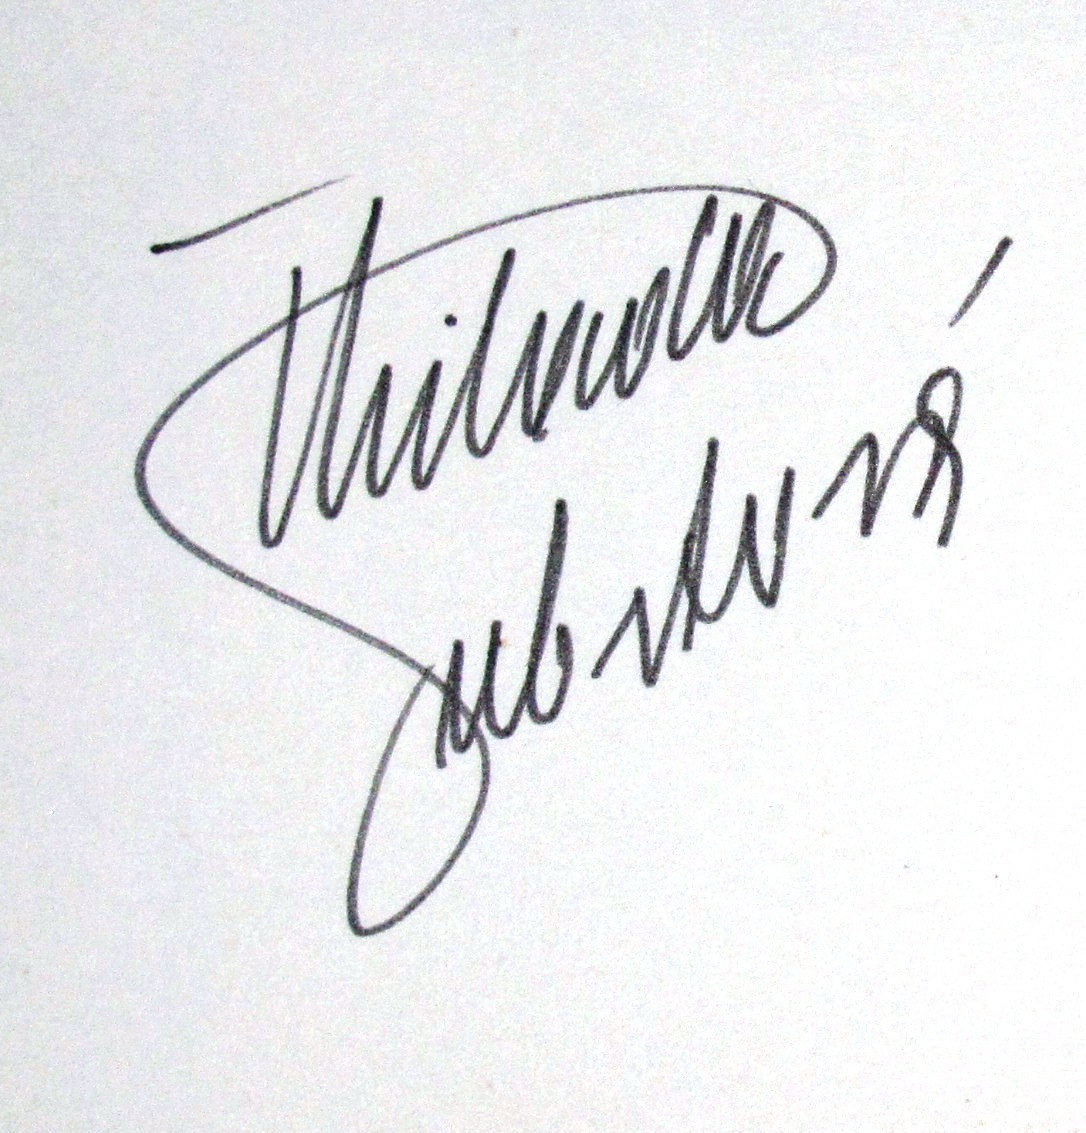
Signature of: milada šubrtová